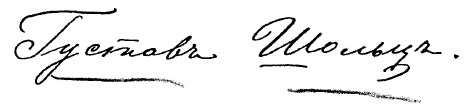
Signature of: gustav scholz